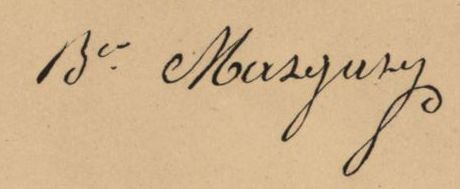
Signature of: pierre margaron